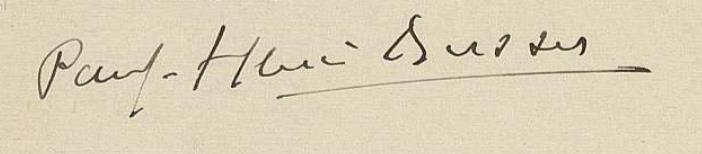
Signature of: henri büsser